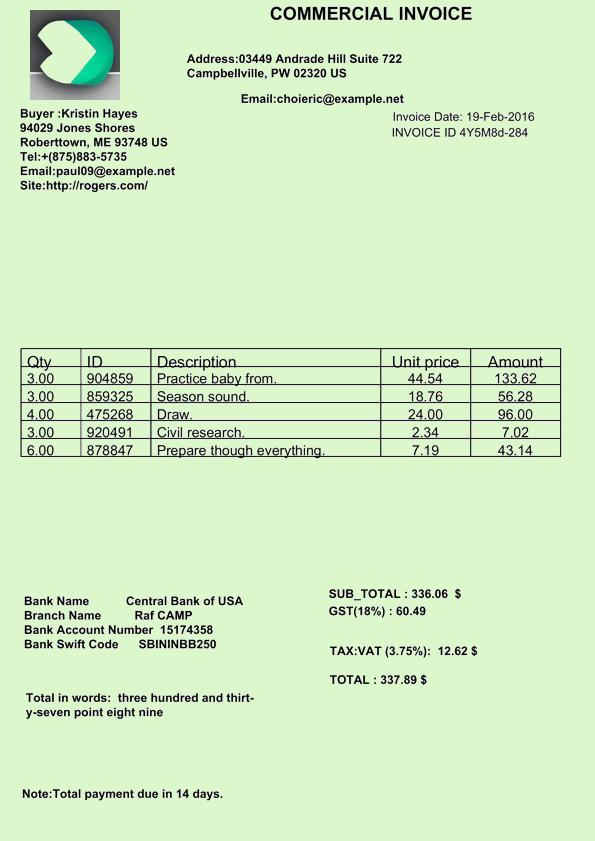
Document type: Invoice